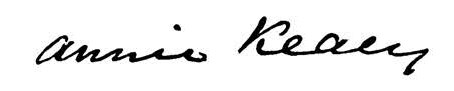
Signature of: annie keary